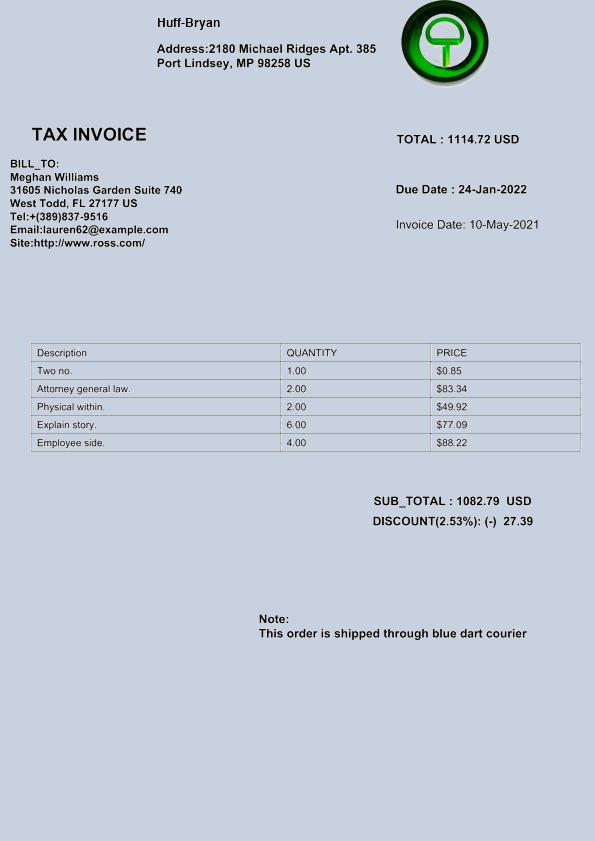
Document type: Invoice